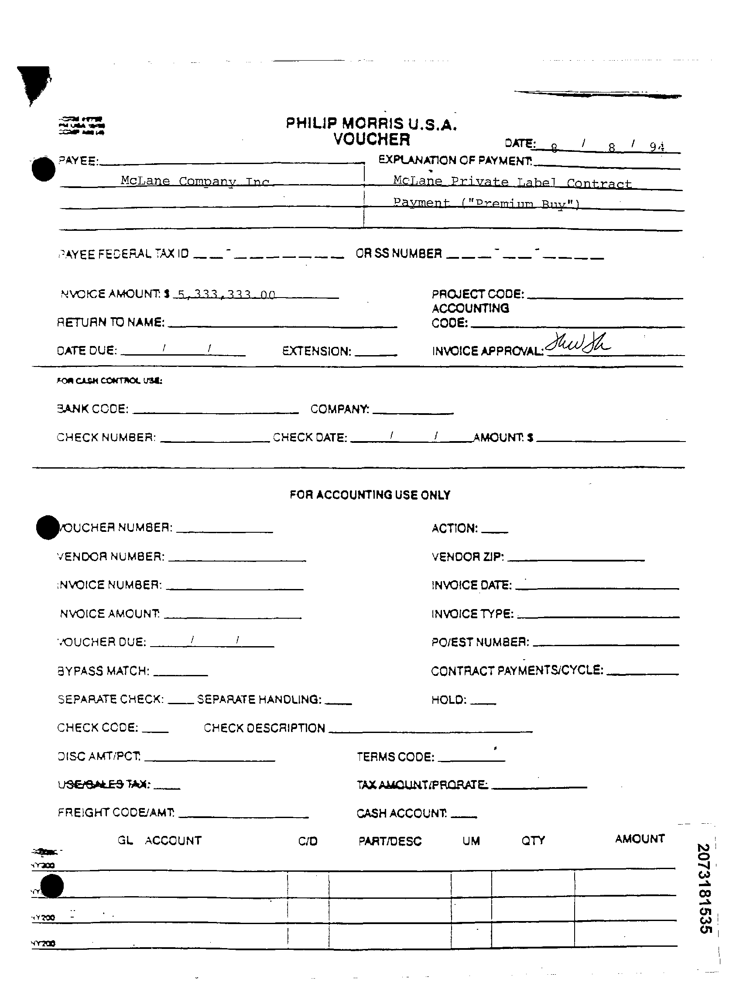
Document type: Invoice